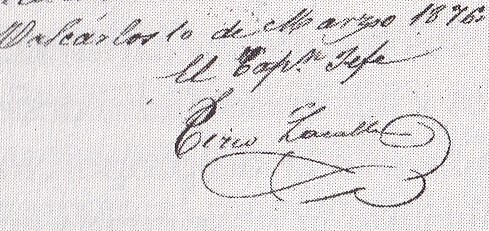
Signature of: tirso lacalle